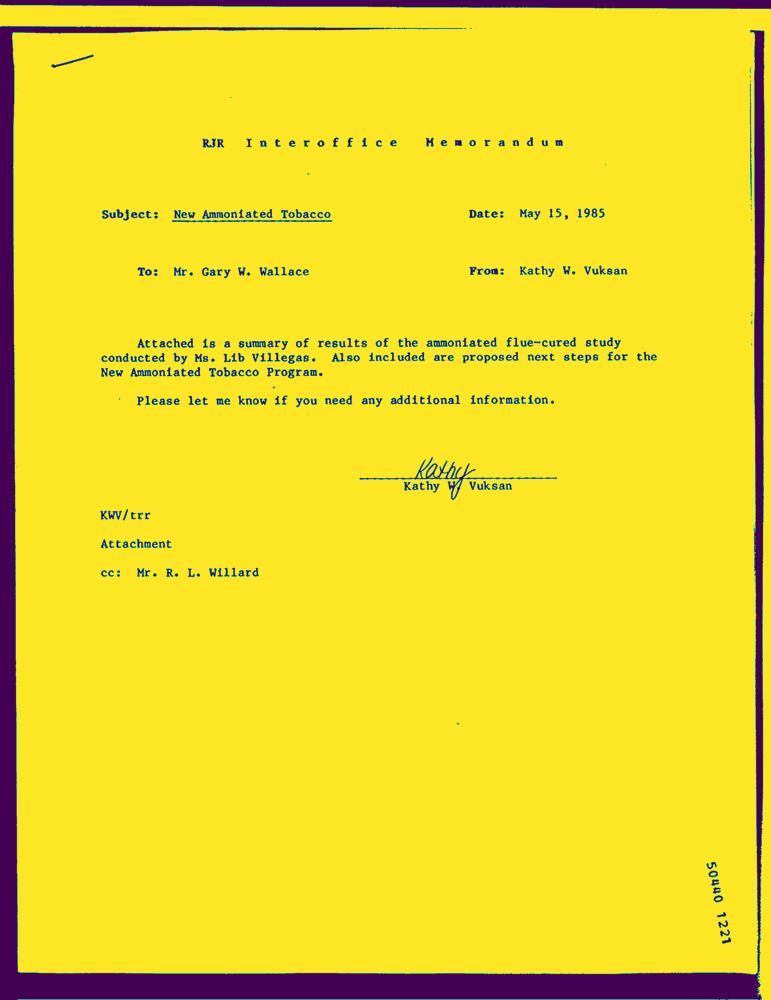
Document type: Letter-Doc